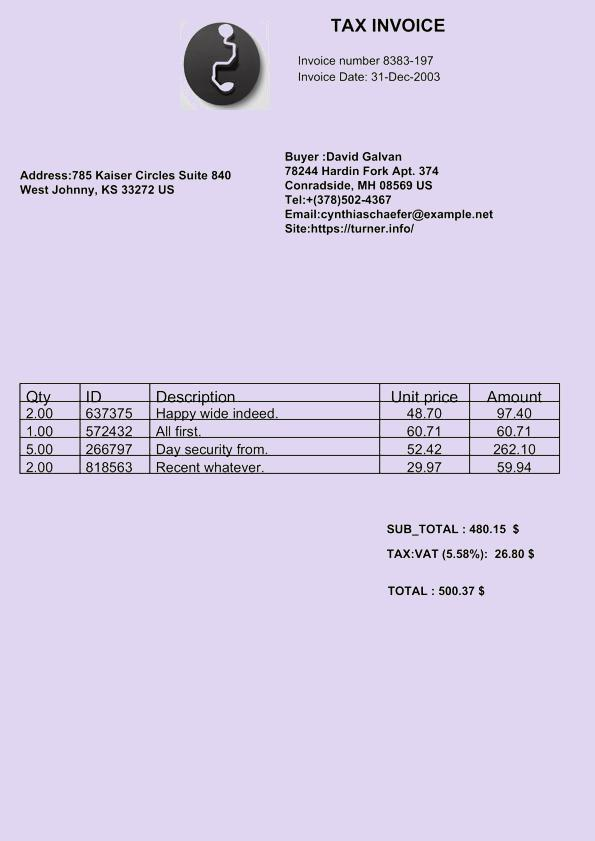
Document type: Invoice